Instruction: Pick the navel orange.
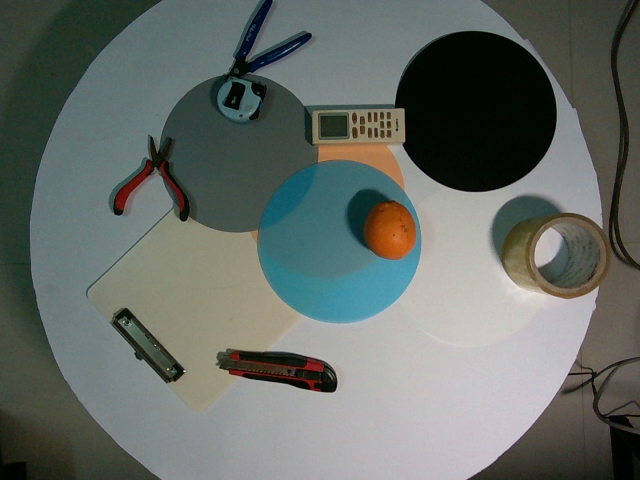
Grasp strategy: vertical